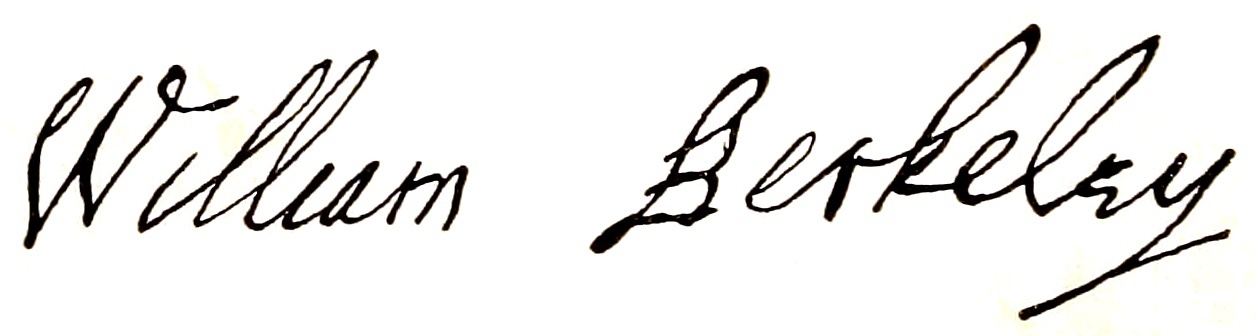
Signature of: william berkeley